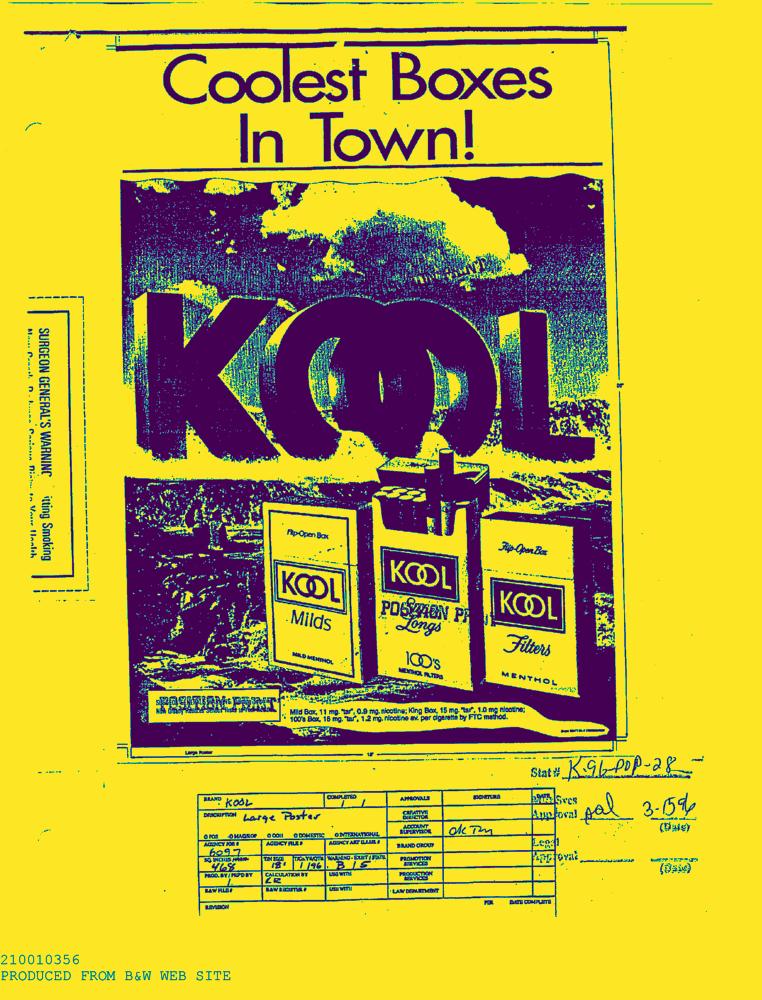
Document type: AD